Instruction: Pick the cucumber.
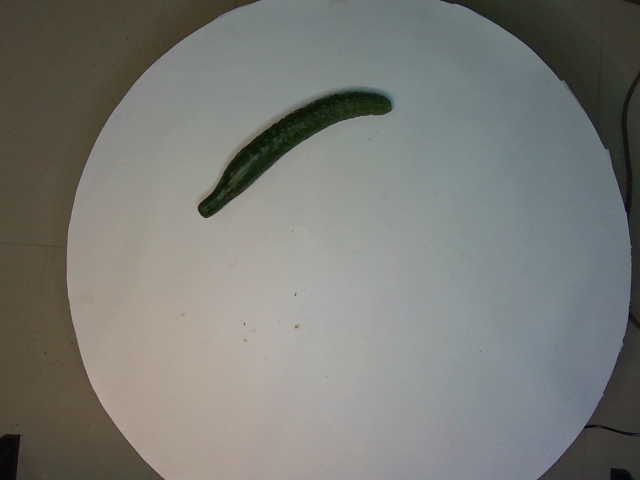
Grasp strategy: vertical